Retrieve the amount in words, amount in figures, name of the payee, date on the cheque, and the bank name from the image.
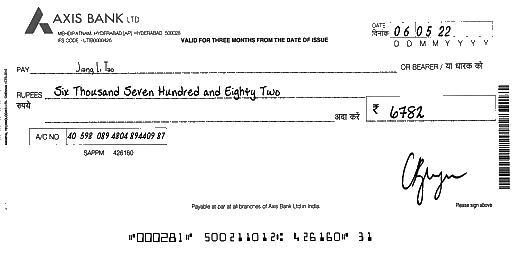
amt_in_words: Six Thousand Seven Hundred and Eighty Two
amt_in_figures: 6782
payee_name: Jiang Li Tao
bank_name: AXIS BANK
cheque_date: 06/05/22